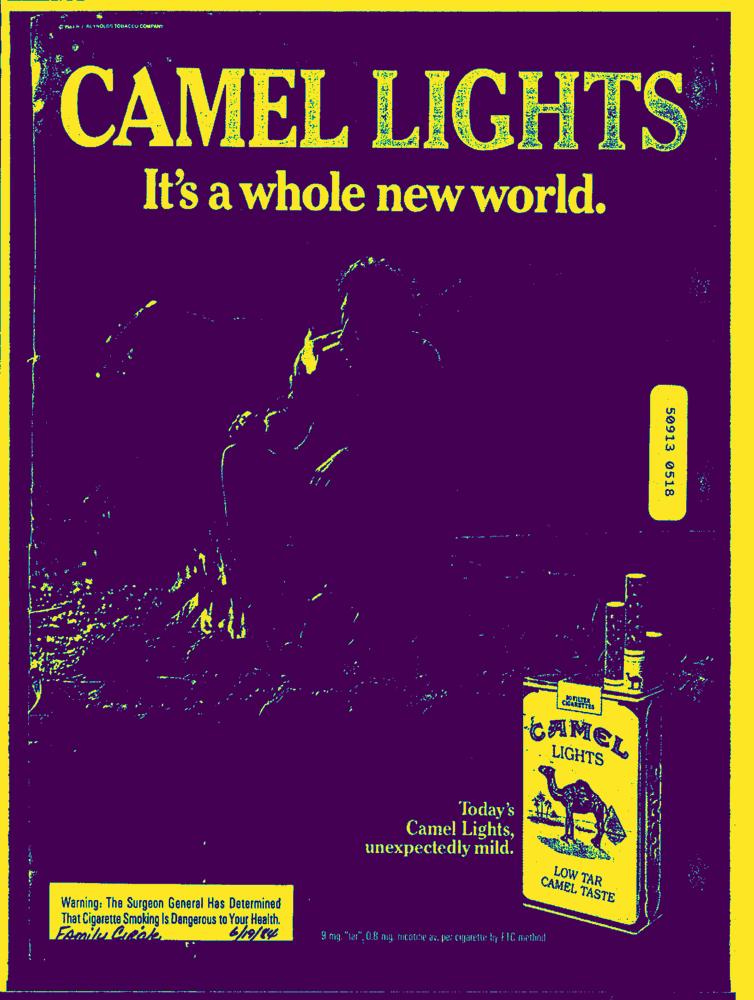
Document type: AD